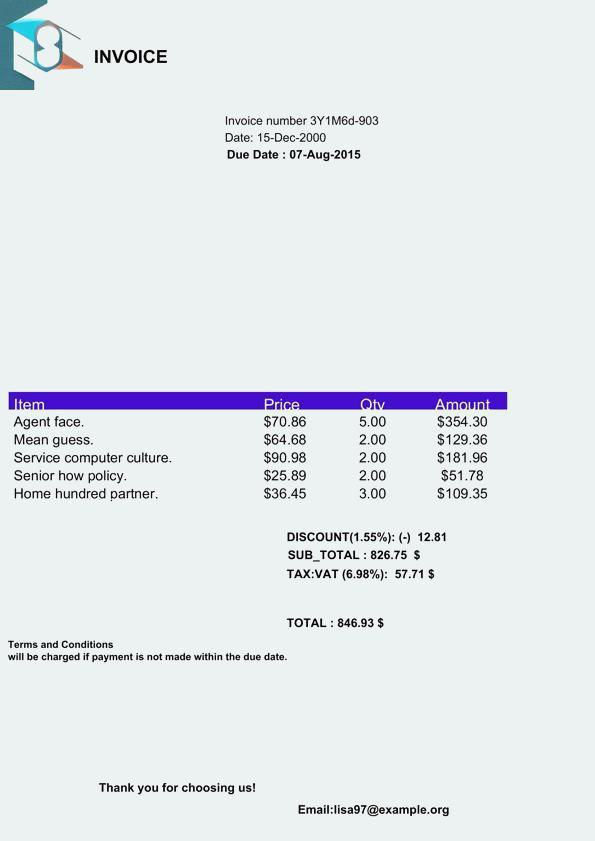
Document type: Invoice